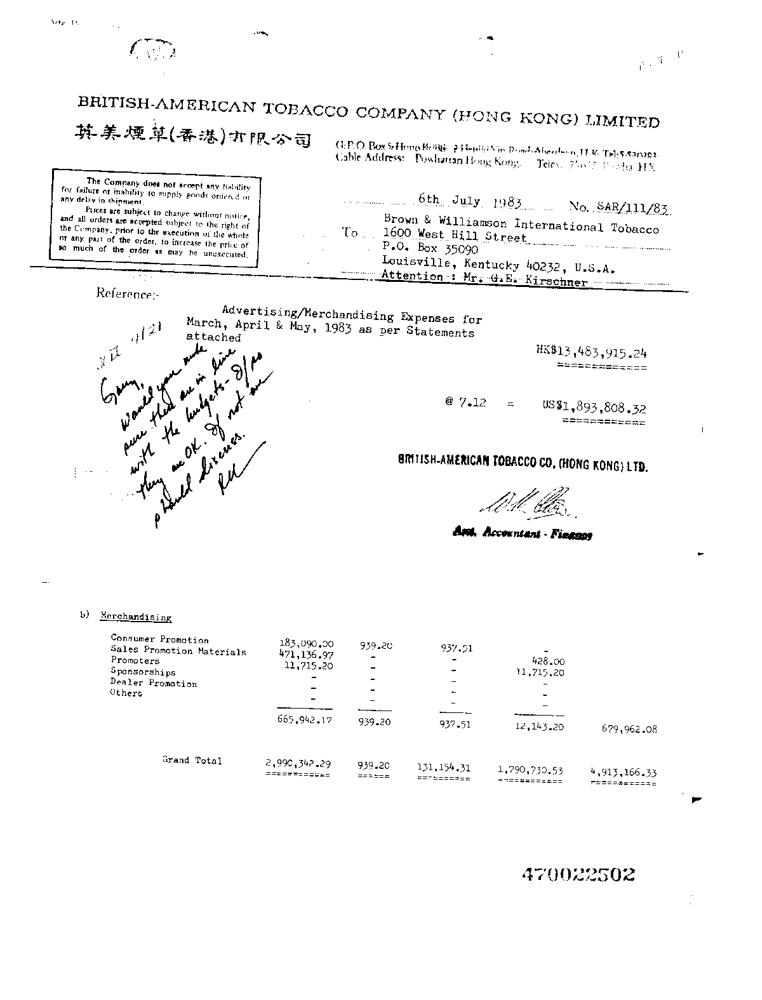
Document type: Invoice